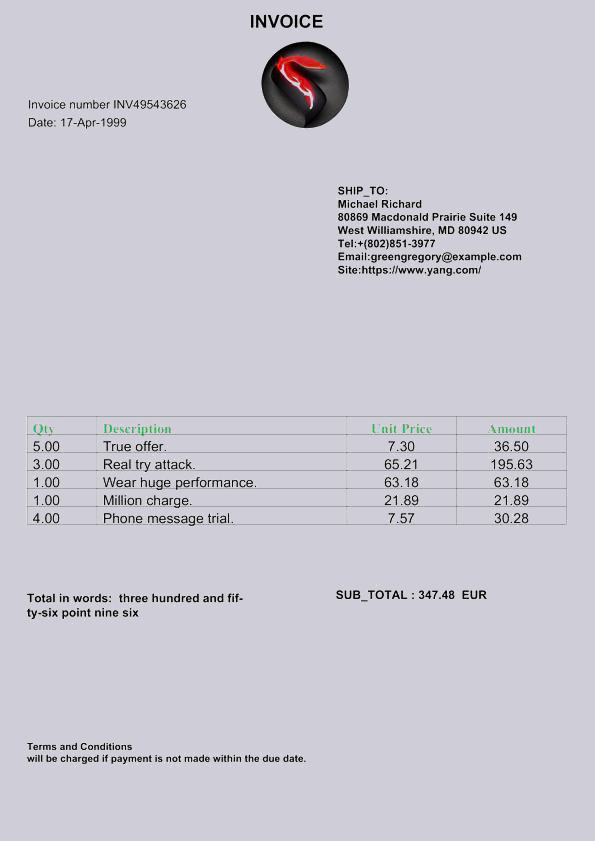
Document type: Invoice